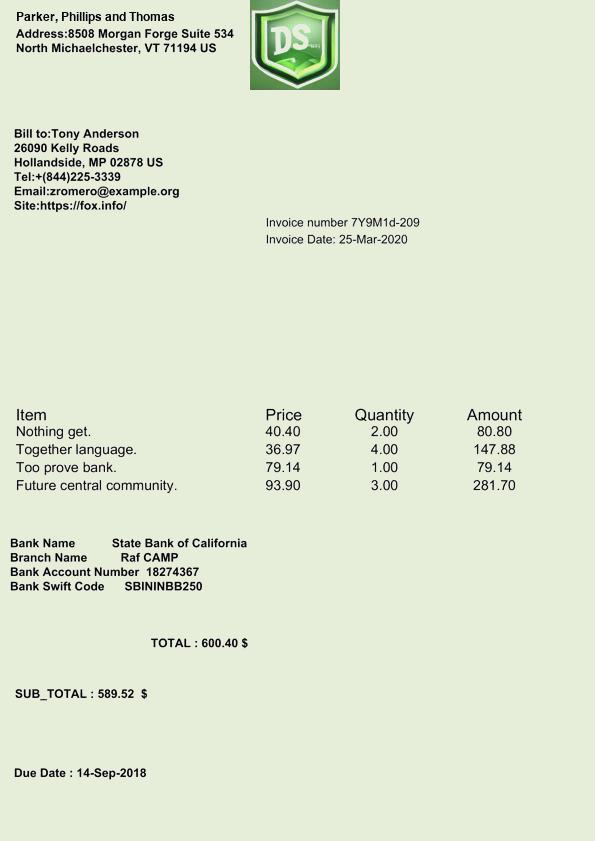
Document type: Invoice